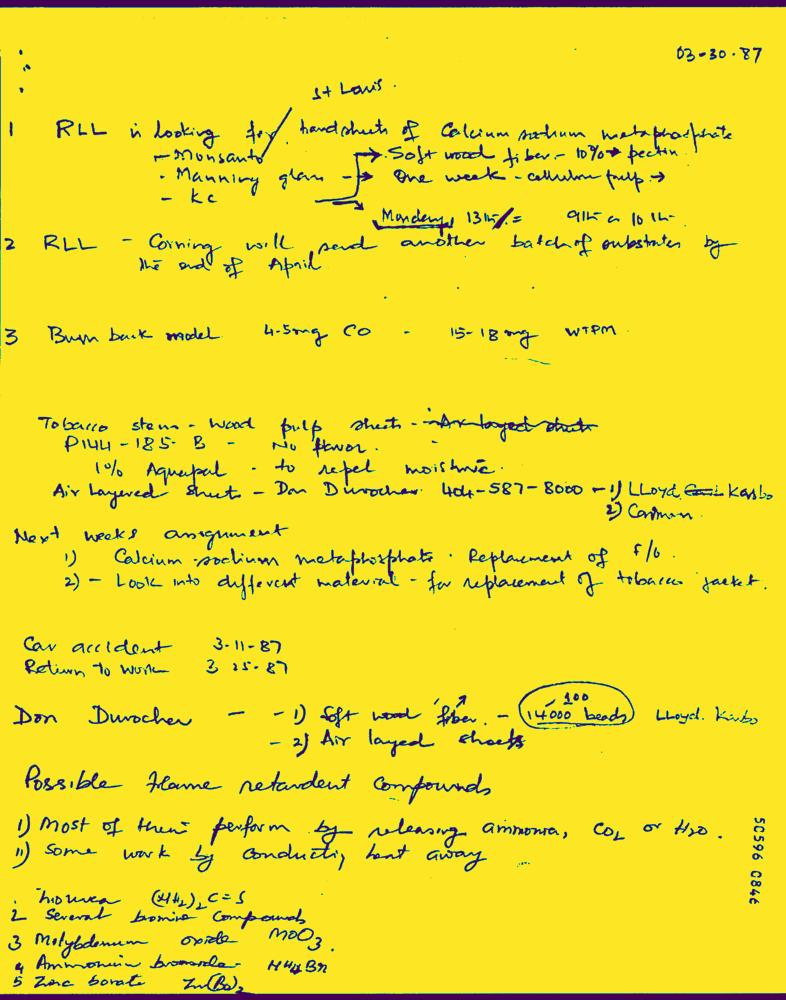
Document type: Hand-Written